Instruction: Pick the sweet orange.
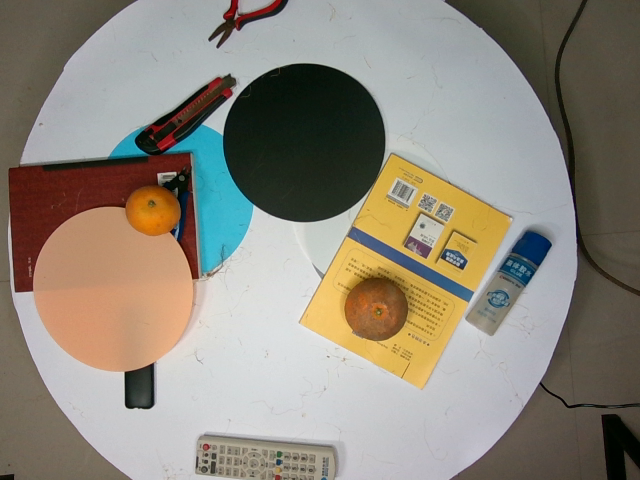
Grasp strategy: vertical